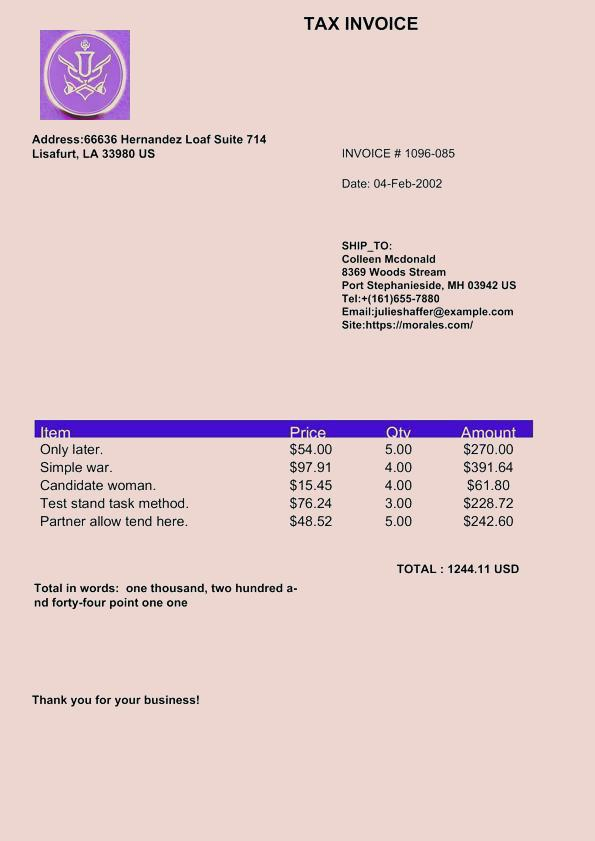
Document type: Invoice